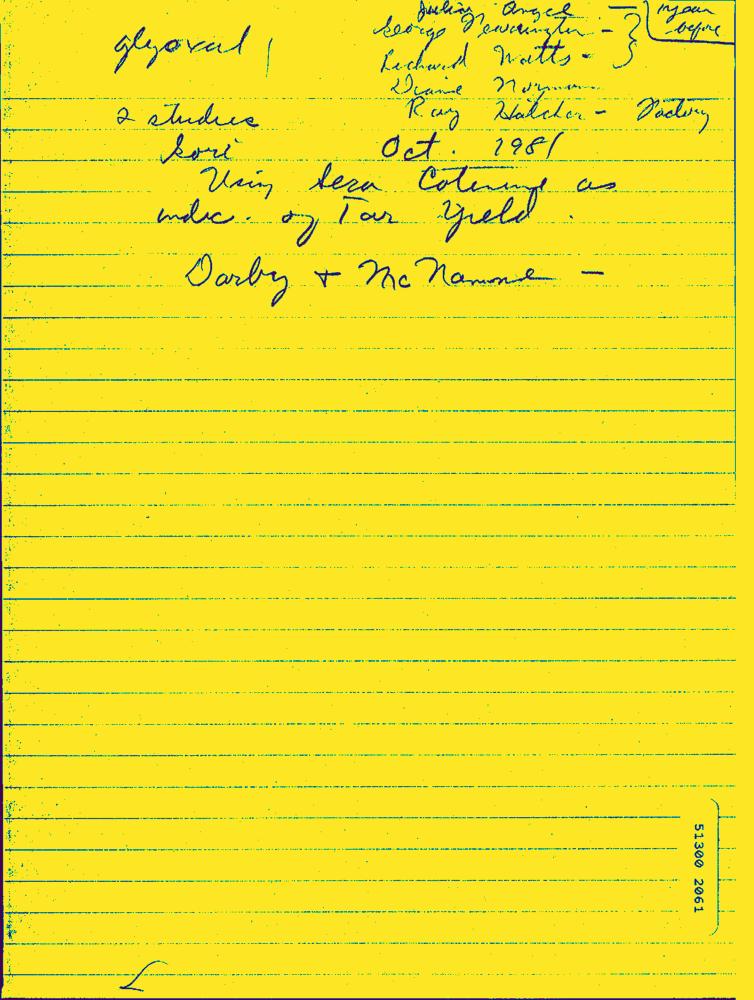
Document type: Hand-Written